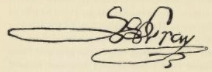
Signature of: william gray